Question: What is the potential diagnosis?
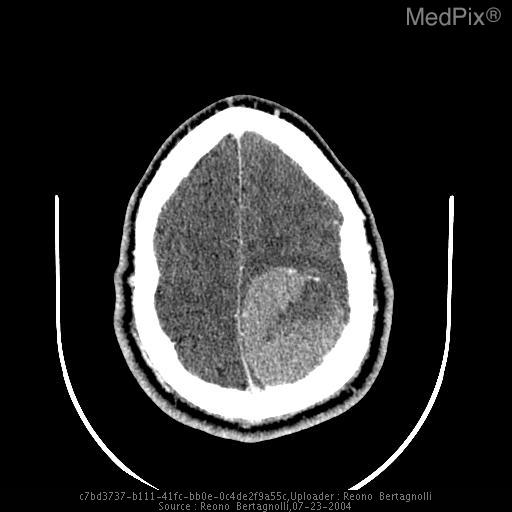
Answer: The possible diagnosis includes •  meninigioma if extra-axial
•  astrocytoma, oligo-dendroglioma if intra-axial.